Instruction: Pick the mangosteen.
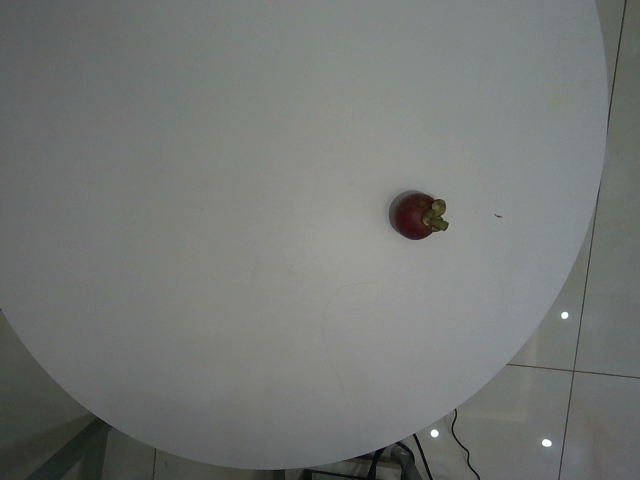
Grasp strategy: vertical